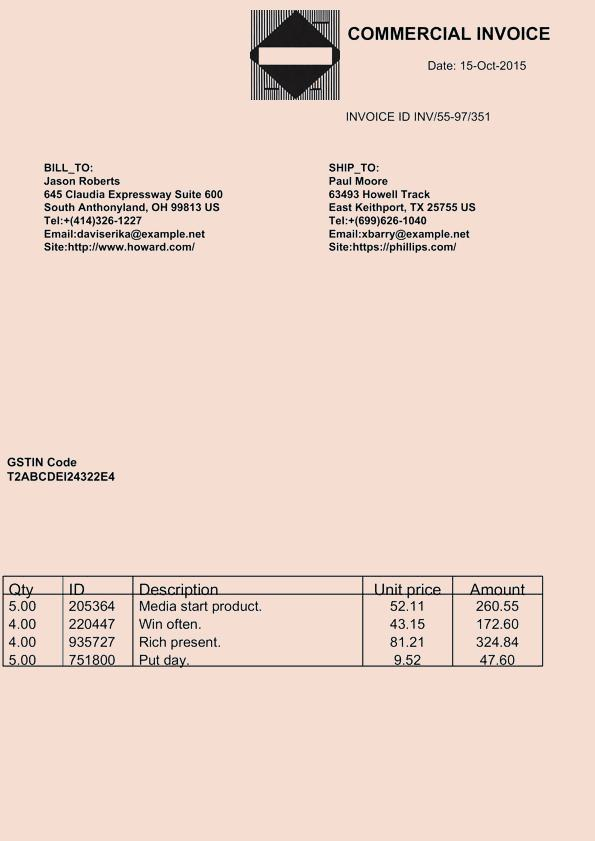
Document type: Invoice